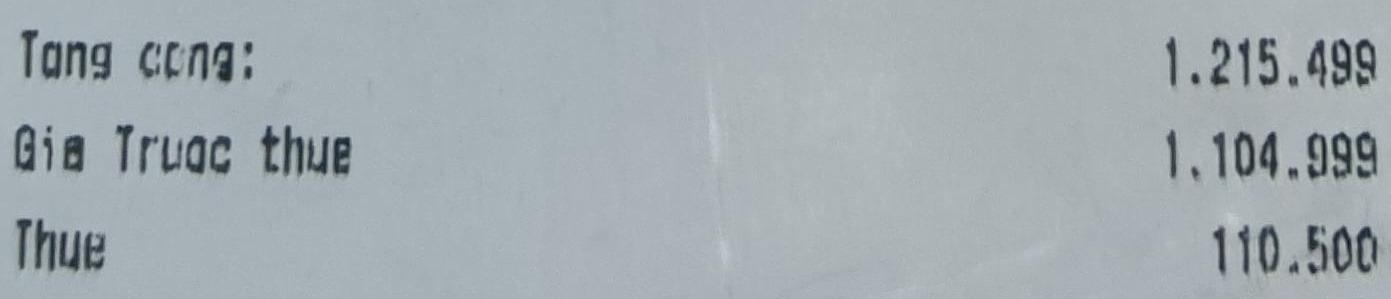
Tang cong: 1.215.499
Gia Truoc thue 1.104.999
Thue 110.500